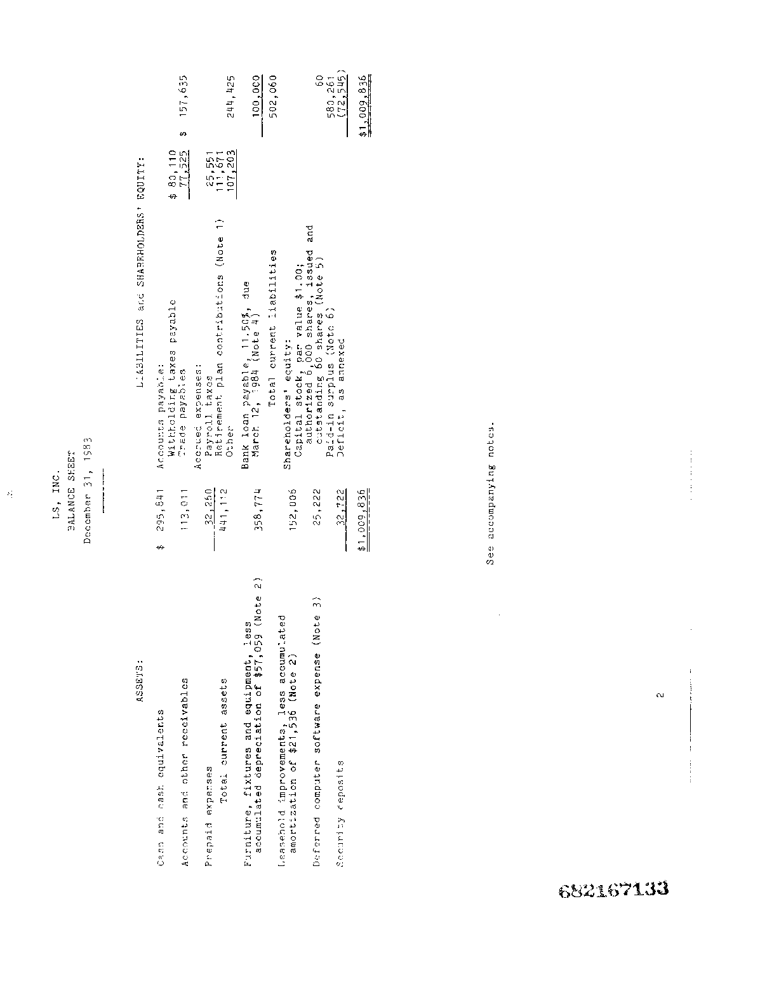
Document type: Invoice